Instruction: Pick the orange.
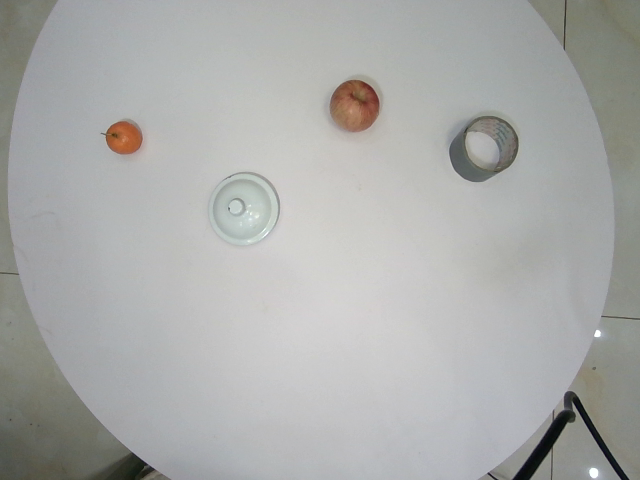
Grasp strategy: vertical